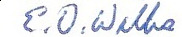
Signature of: edwin o willis